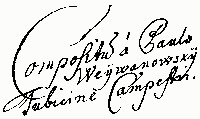
Signature of: pavel josef vejvanovský